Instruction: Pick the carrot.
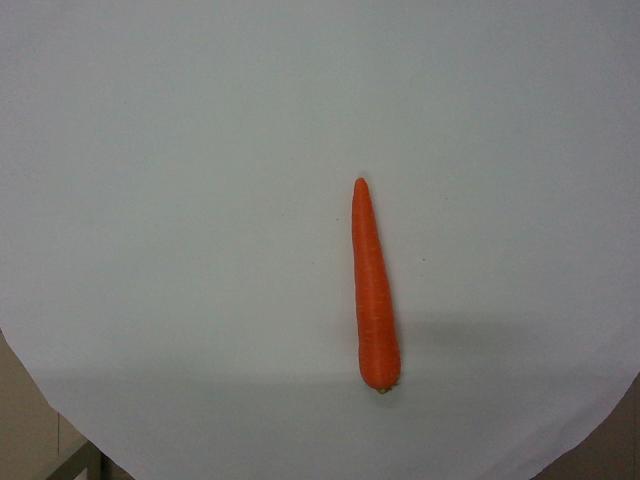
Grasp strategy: vertical